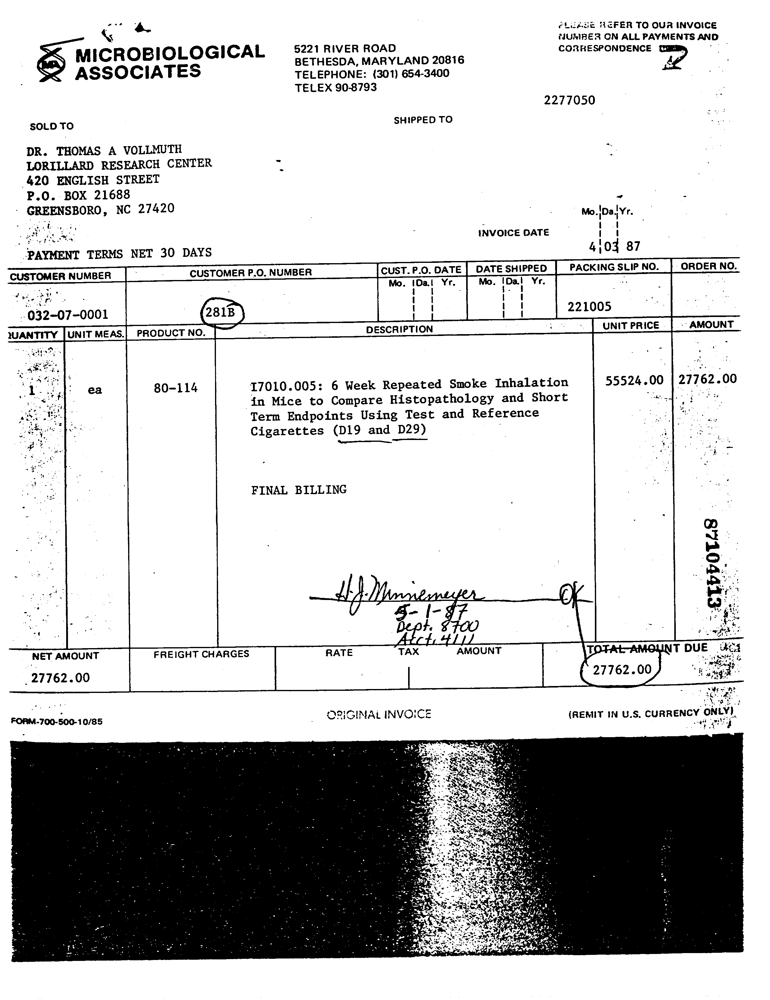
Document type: Invoice